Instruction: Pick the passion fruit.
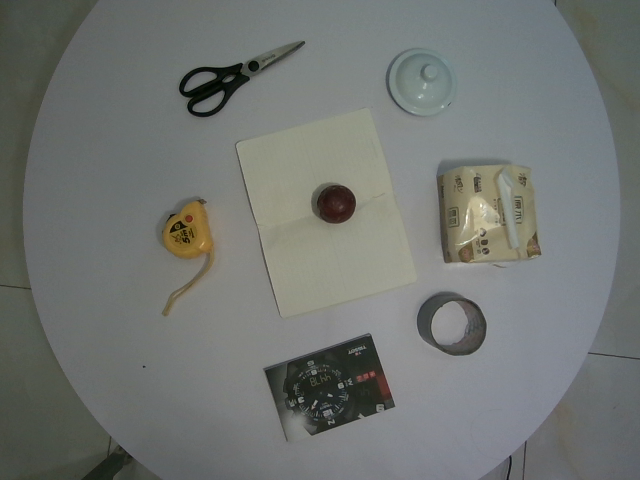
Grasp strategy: vertical